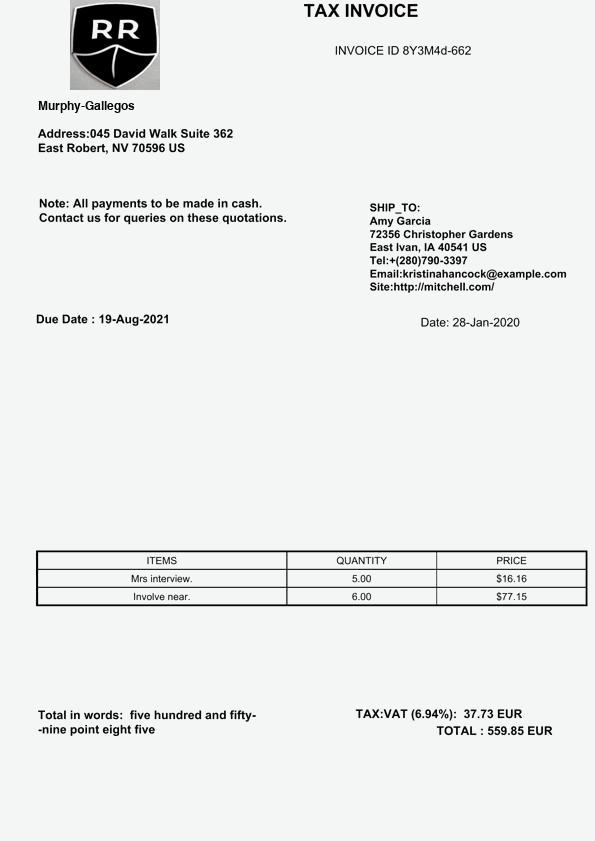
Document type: Invoice